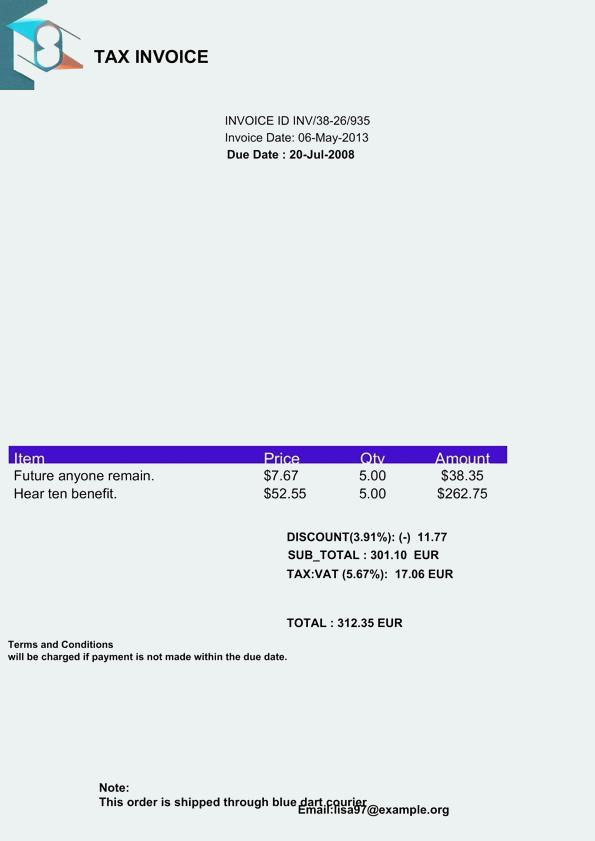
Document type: Invoice